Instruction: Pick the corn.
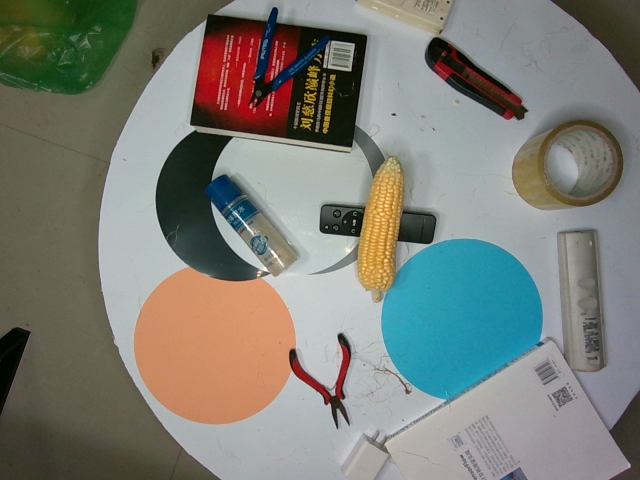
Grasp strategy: vertical